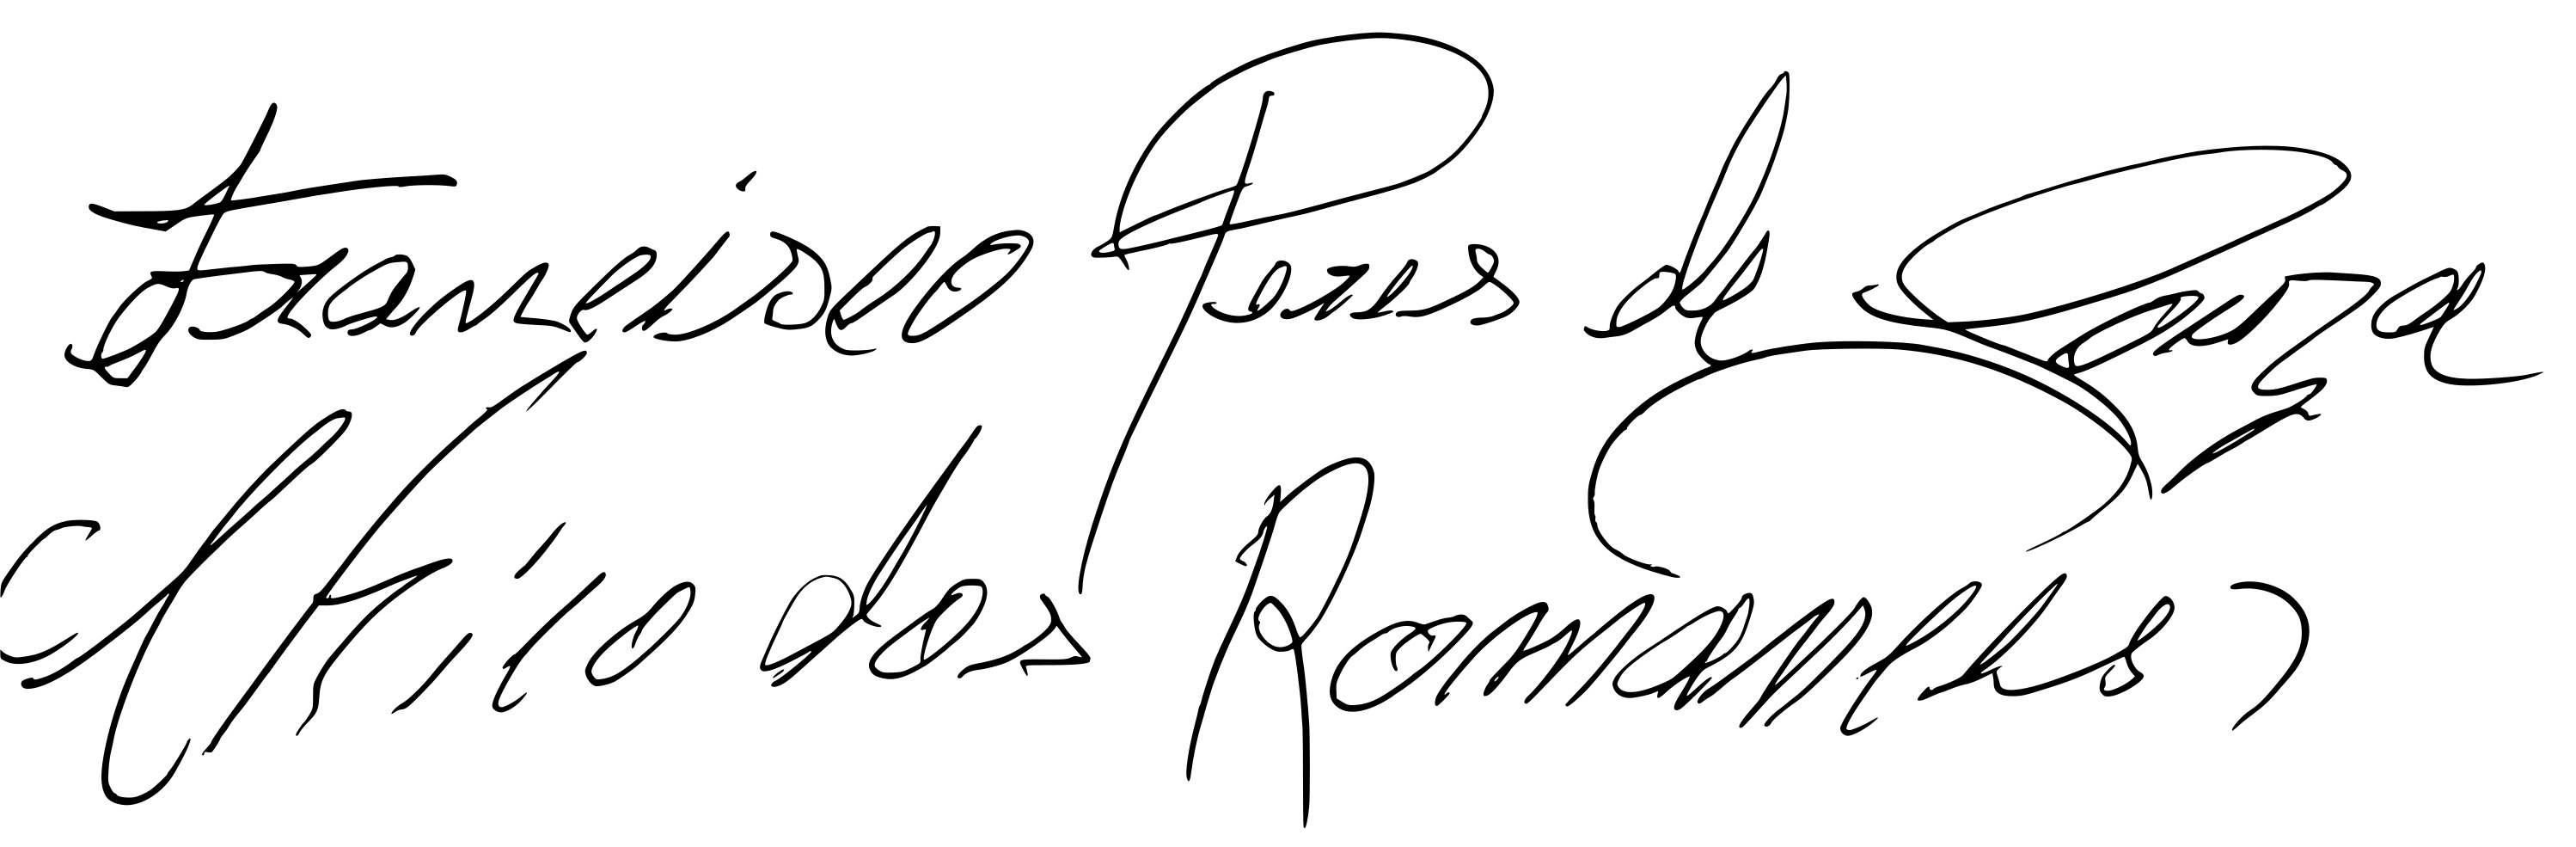
Signature of: chico dos romances